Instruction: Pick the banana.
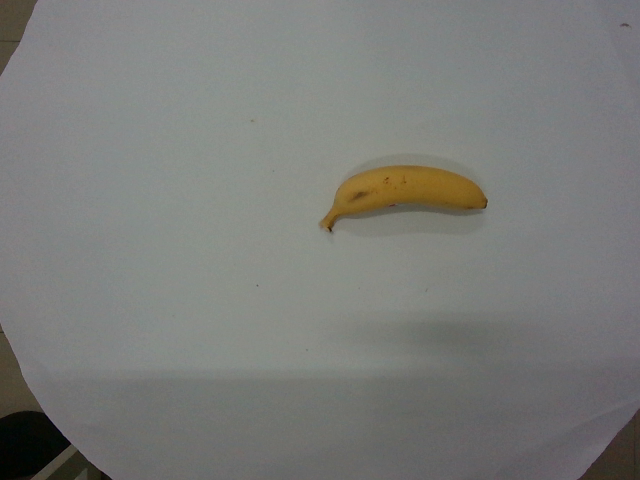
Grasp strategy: vertical